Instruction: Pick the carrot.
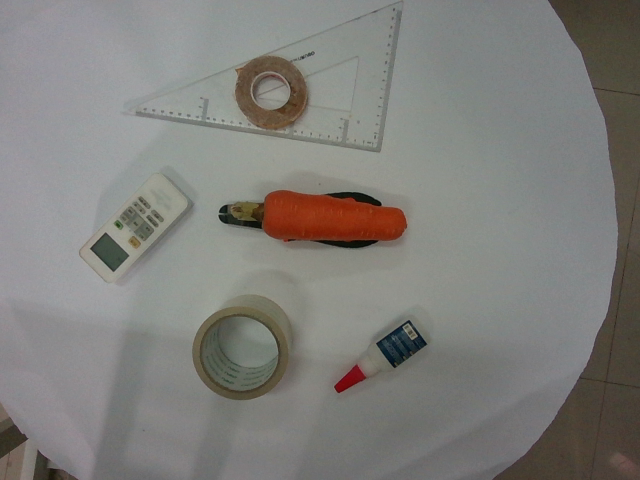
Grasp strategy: vertical